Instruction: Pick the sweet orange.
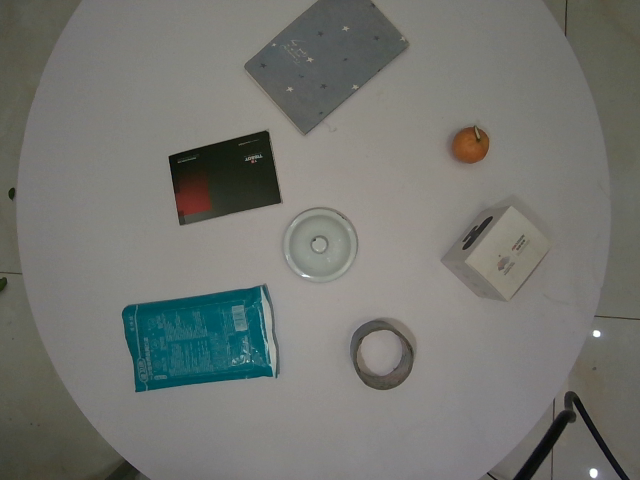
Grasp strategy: vertical